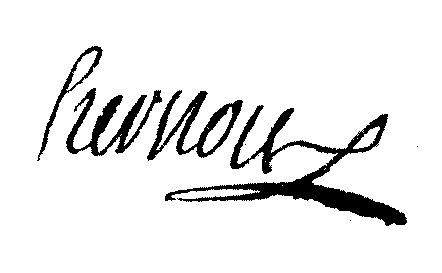
Signature of: charles hernoux